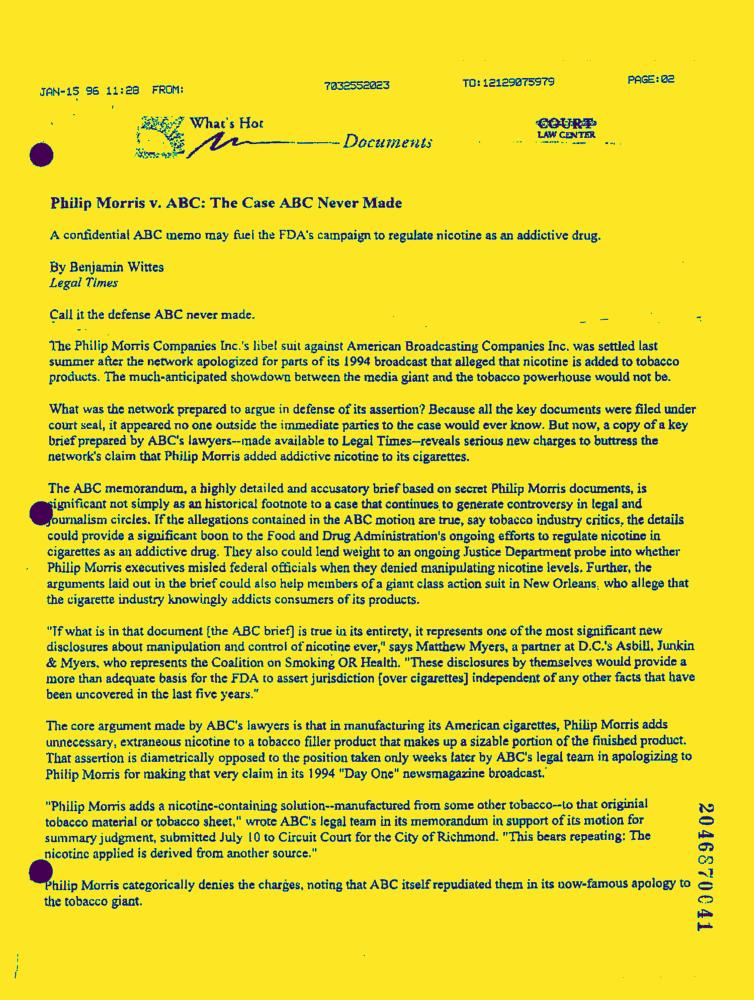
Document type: News-Article